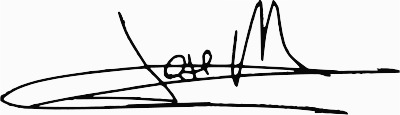
Signature of: josé mazarías